Question: What might the diagnosis be?
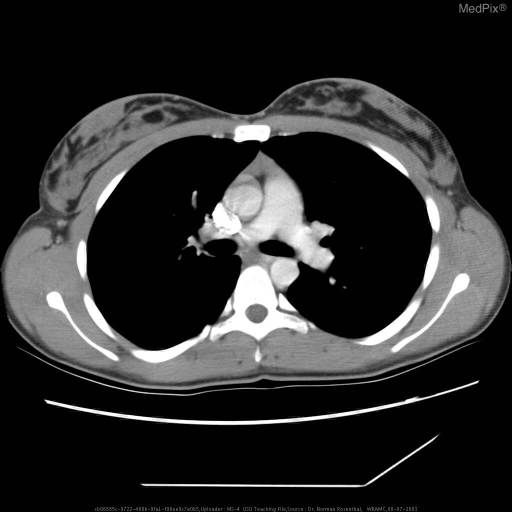
Answer: The possible diagnosis includes Thymic Hyperplasia vs. Thymic atrophy
Thymoma
Malignancy.